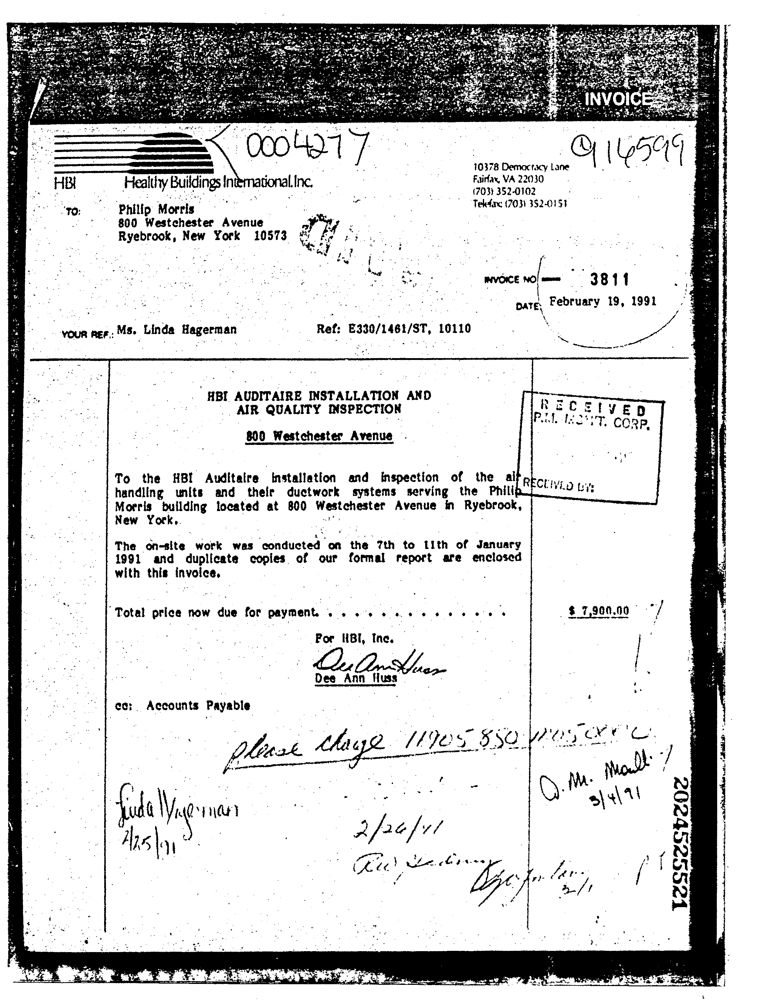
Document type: Invoice